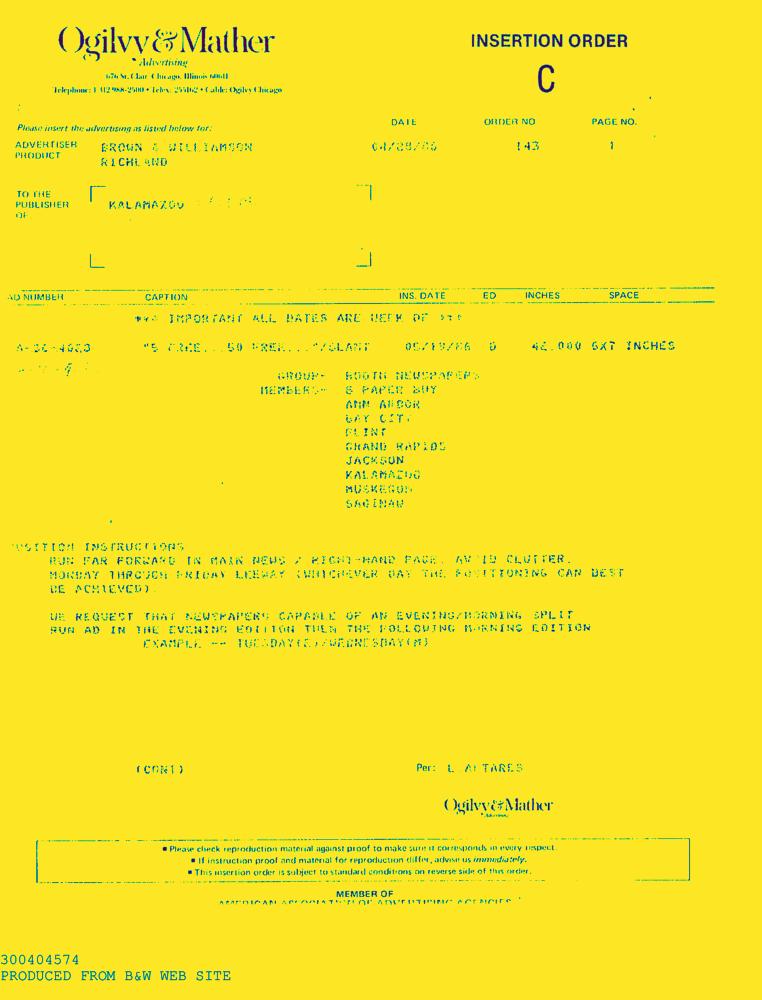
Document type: AD